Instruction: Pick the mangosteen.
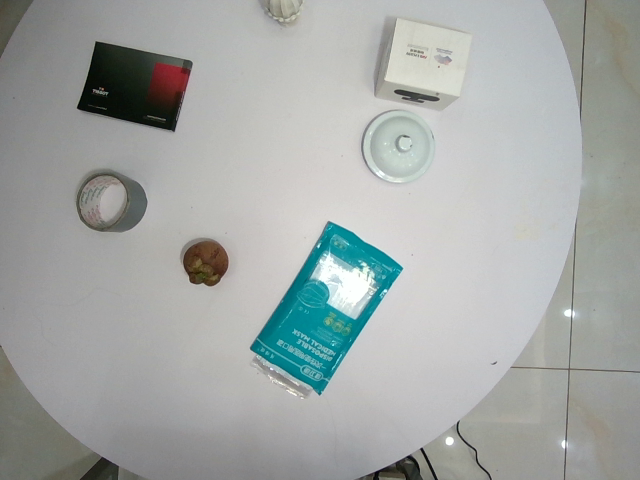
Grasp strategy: vertical